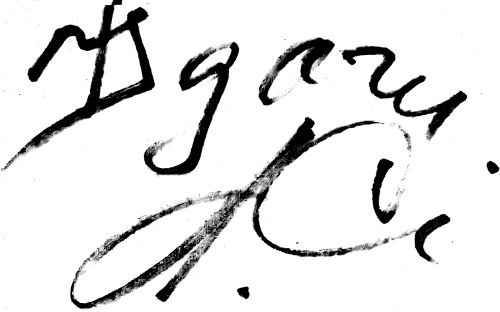
Signature of: alexander solodukha